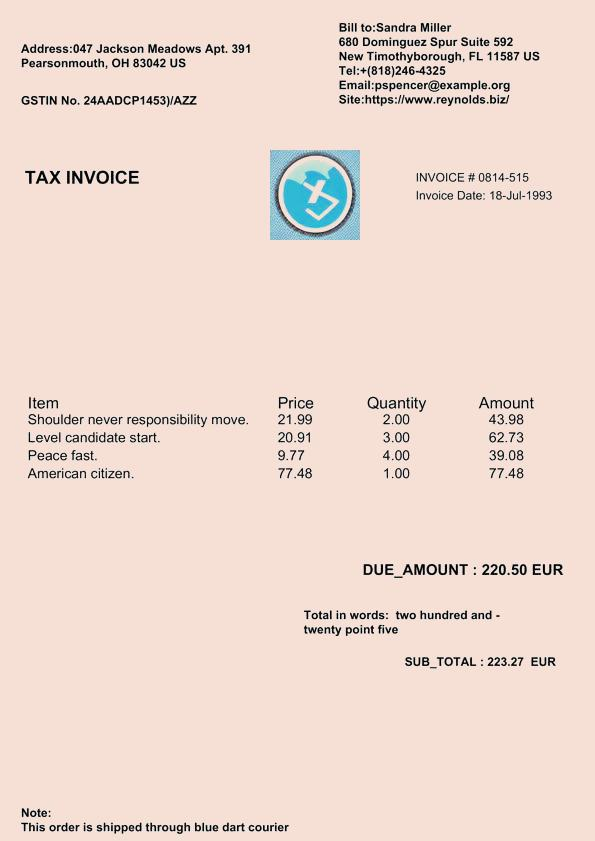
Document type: Invoice